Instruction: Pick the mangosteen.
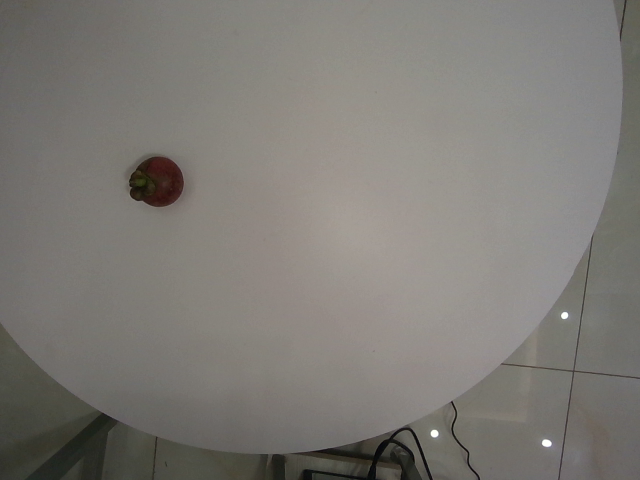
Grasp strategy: vertical